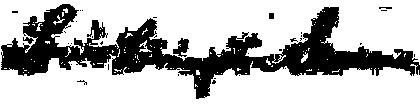
Signature of: louis livingston seaman